Question: Which state is mentioned in the document?
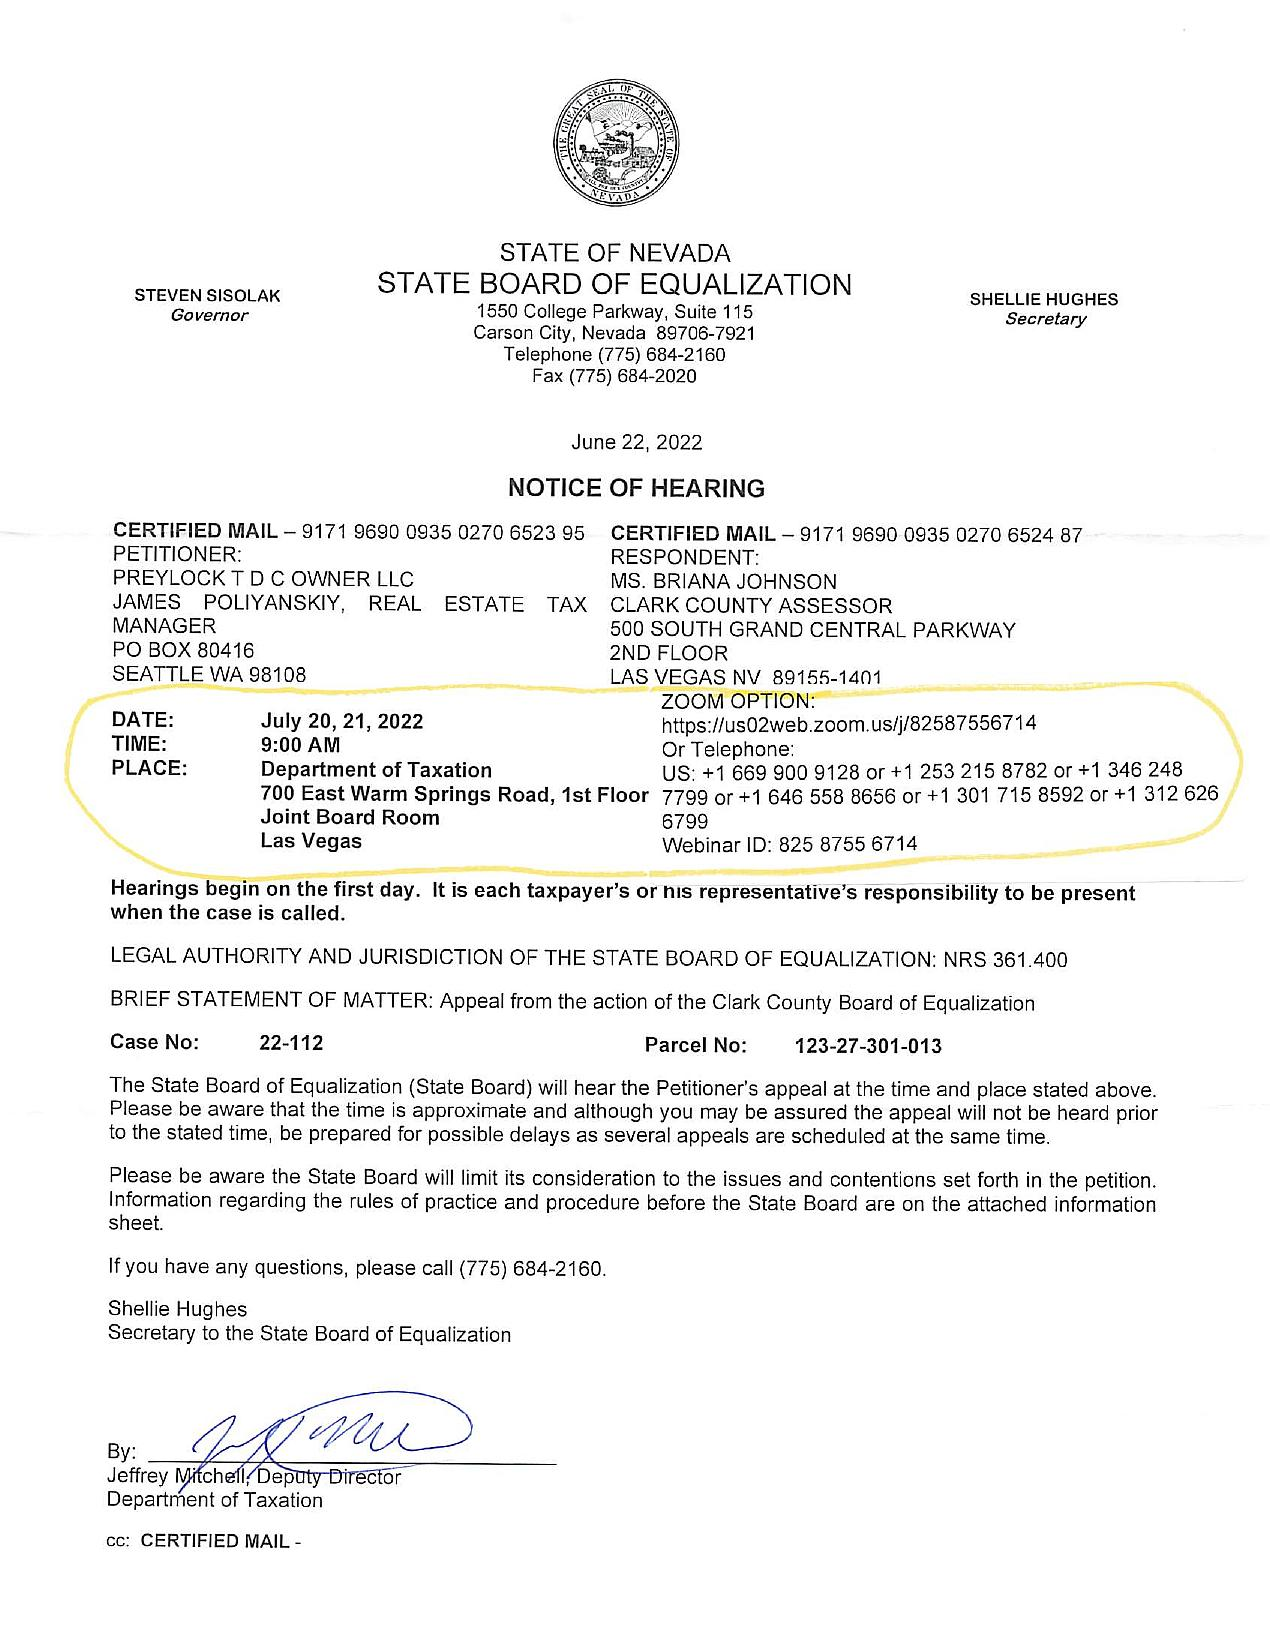
Answer: "Nevada"